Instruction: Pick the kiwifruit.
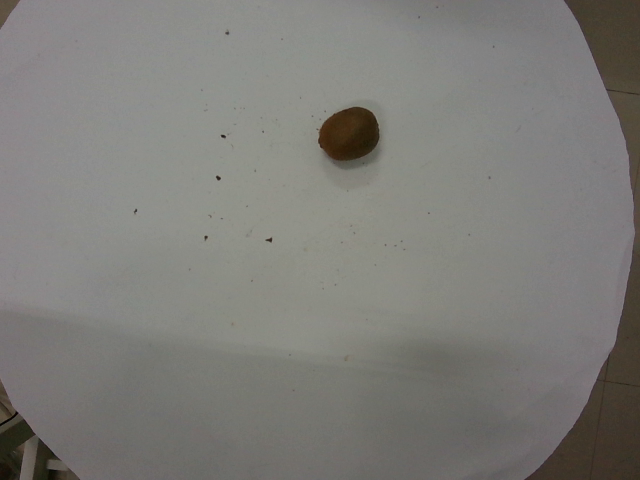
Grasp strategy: vertical